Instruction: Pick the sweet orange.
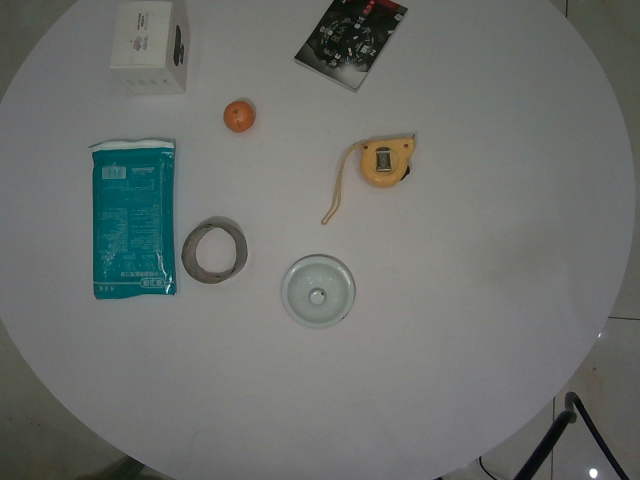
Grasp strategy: vertical